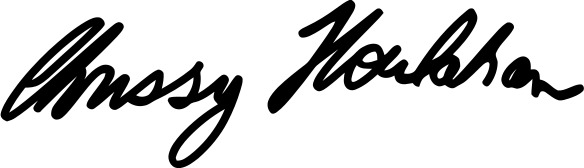
Signature of: chrissy houlahan